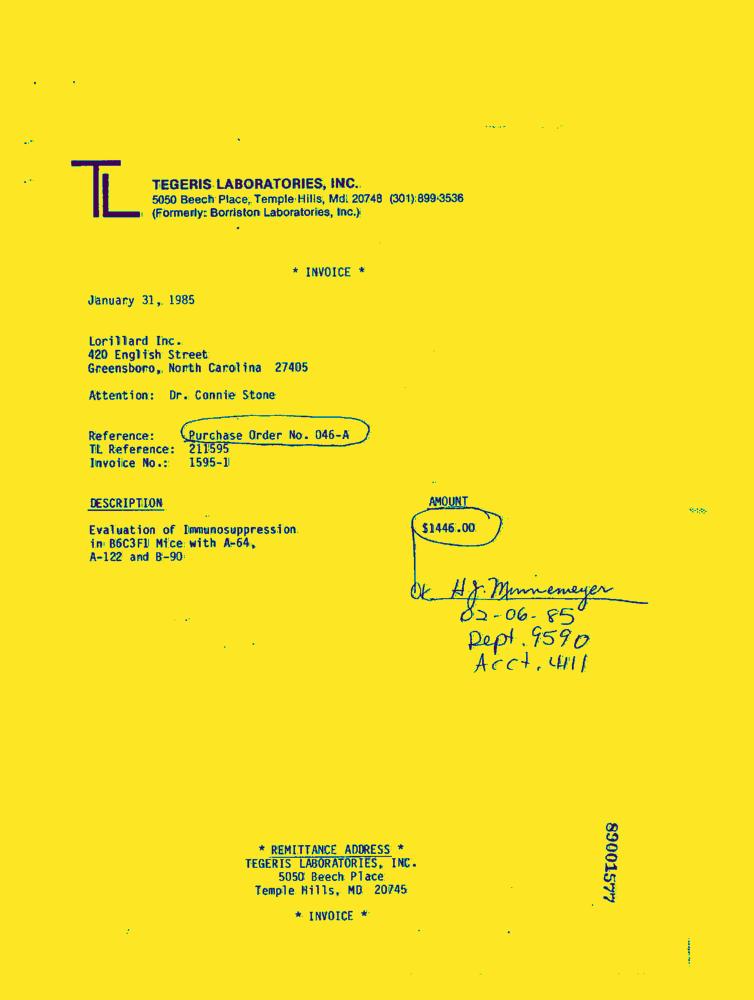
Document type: Invoice-Doc